Question: What is the assessed value of the property as noted in the document?
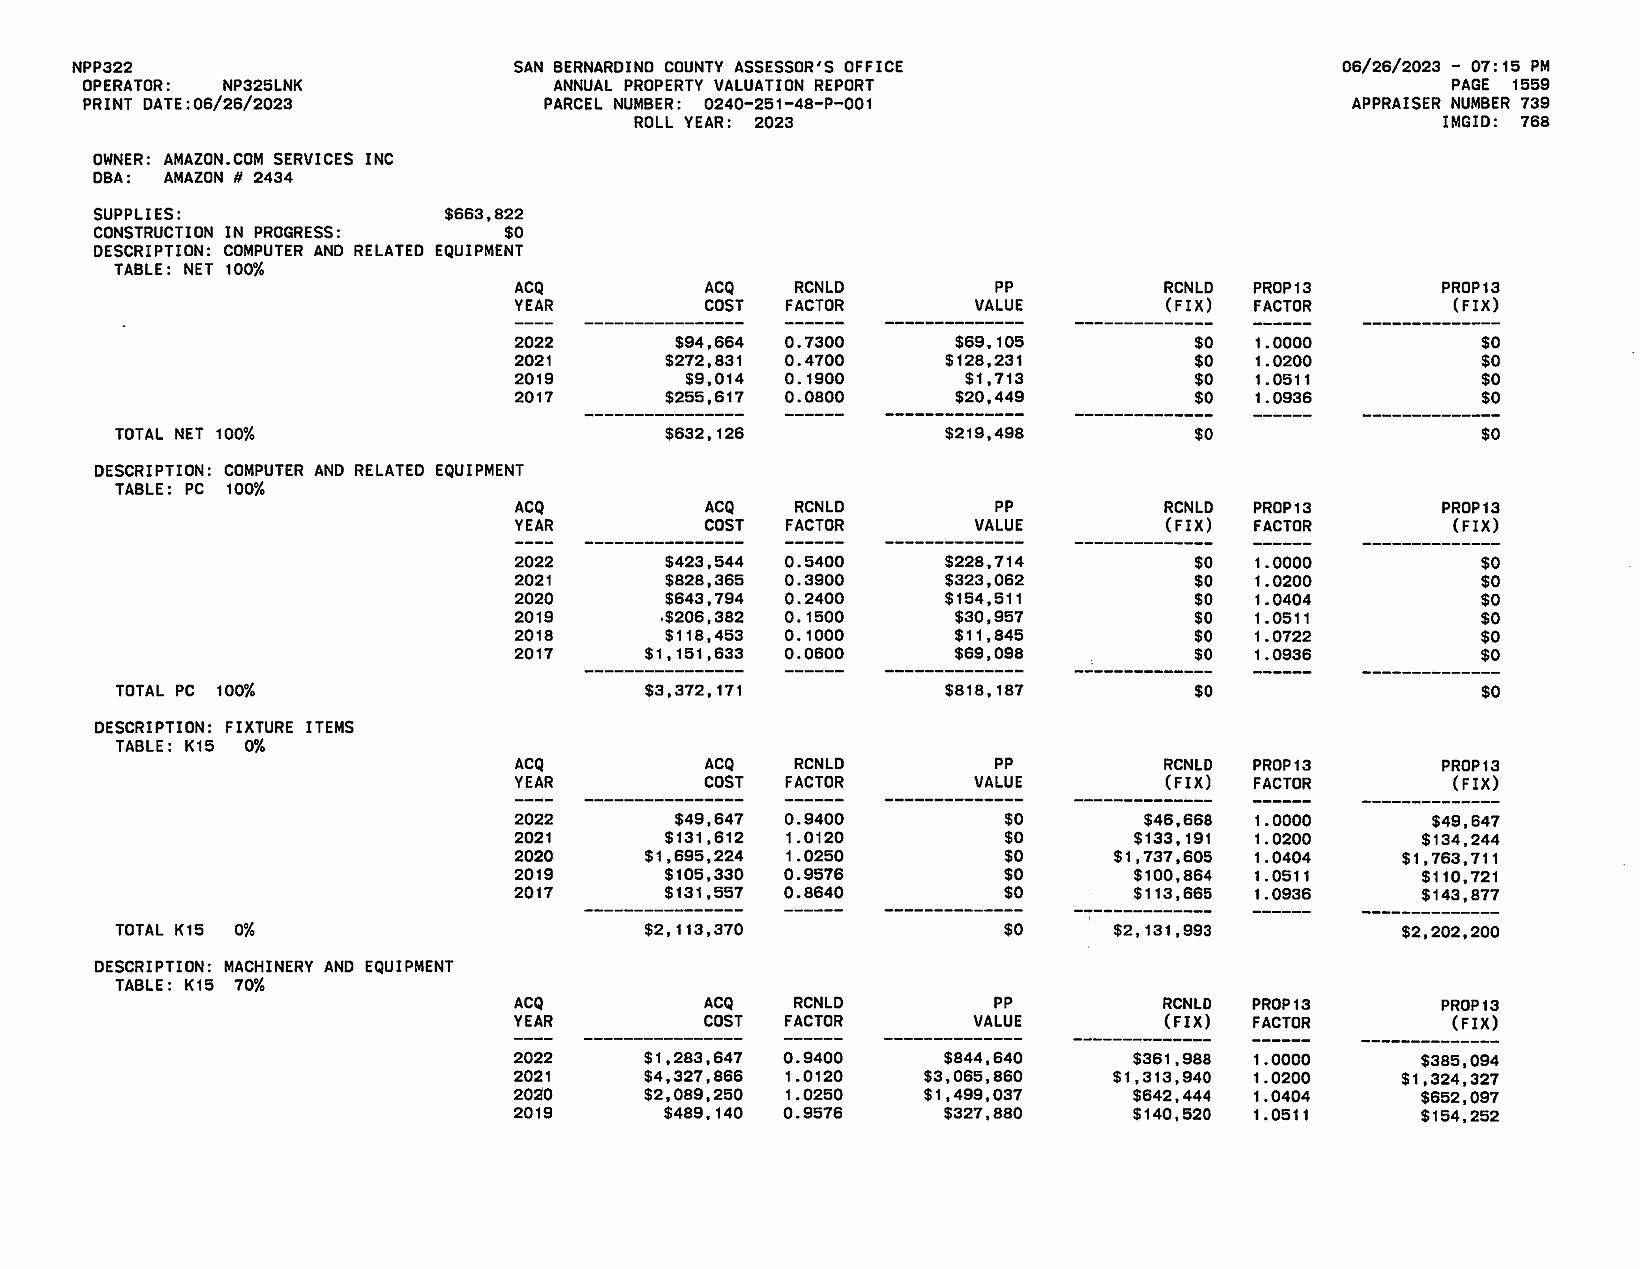
Answer: "$219,498 "